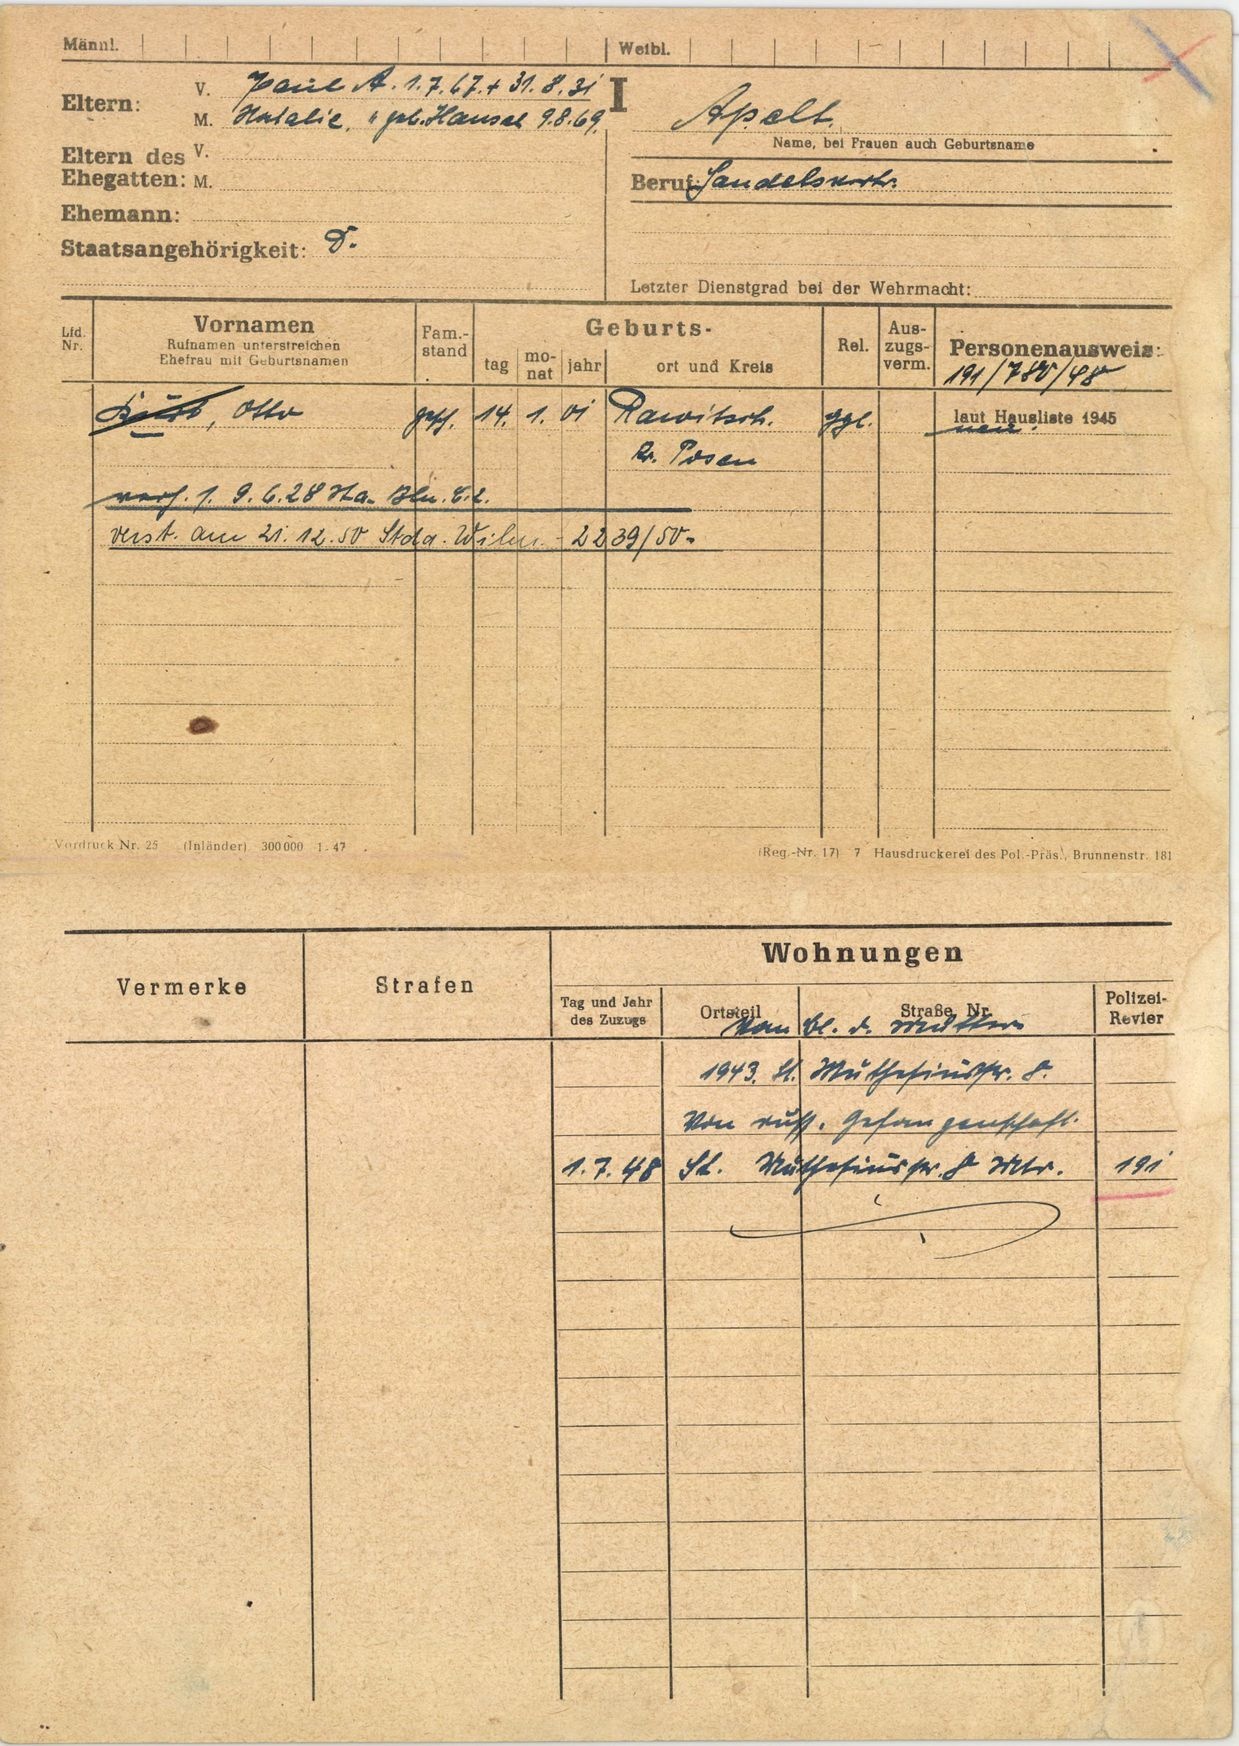
Apelt